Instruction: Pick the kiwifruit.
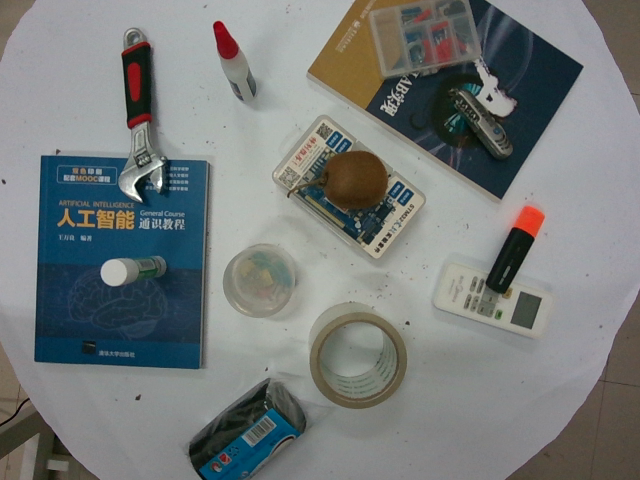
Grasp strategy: vertical